Question: Talk about the condition:
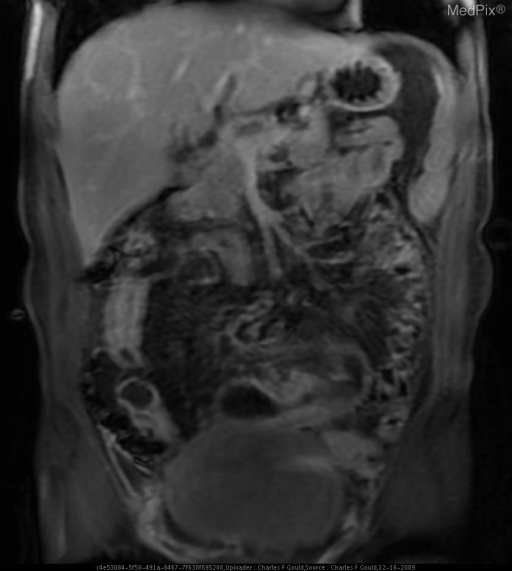
Answer: The disease is discussed as: Crohn Disease, also known as Regional Enteritis, is a prolonged inflammatory bowel disease of unknown etiology and upredictable course. The disease may affect the entire GI tract and does so in a characteristic discontinuous and asymmetric pattern. Males and females are affected equally and usually present between ages 15 and 30. Symptoms vary but most commonly include abdominal pain with diarrhea, which may be bloody. Other symptoms include low-grade fever, anorexia and weight loss, anemia, perianal abscess/fistula and malabsorption.

The small bowel is most frequently involved followed by the colon. The terminal ileum alone or in combination with other sites is involved in 95% of cases. Typical findings on small bowel follow-through include fold thickening with nodularity, aphthous ulcers and cobblestone mucosa and ulceration. Crohn or granulomatous colitis occurs most frequently on the right side with sparing of the rectosigmoid. Often small nodular filling defects are seen with aphthous ulcers. Discontinuous involvement or "skip lesions" throughout the bowel are characteristic. Complications include fistulae, sinus tracts, abscesses, perforation, toxic megacolon and increased risk for bowel lymphoma and adenocarcinoma.

Findings on CT include thickened bowel wall potentially with skip areas, "creeping fat" due to mesenteric fat proliferation, vascular dilation and tortuosity, mesenteric adenopathy, fistula, stricture or abscess. Although complications may be treated surgically, primary therapy is medical as recurrence rate after resection is up to 39%.

There are many extraintestinal manifestations including gallstones, urolithiasis, uveitis and arthritis. Also, Crohn Disease is associated with pyoderma gangrenosum and erythema nodosum.